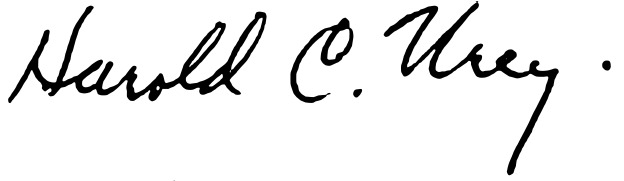
Signature of: harold urey